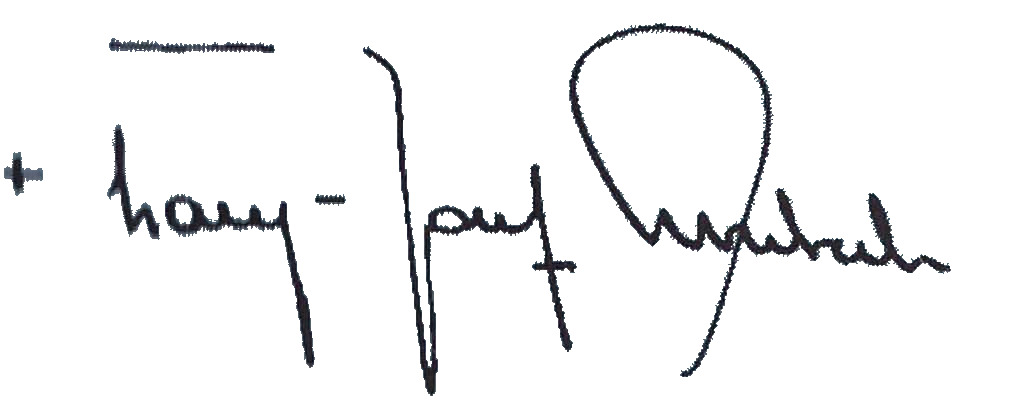
Signature of: franz josef overbeck